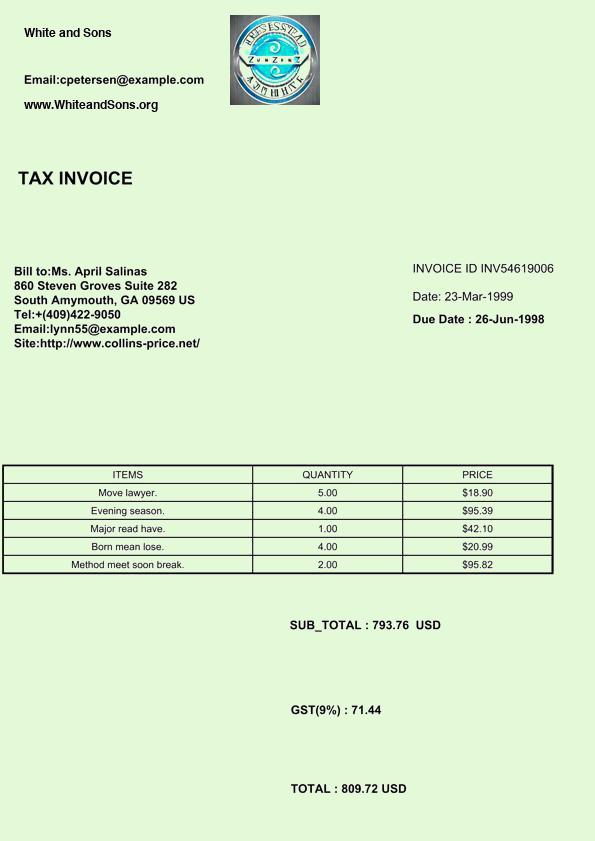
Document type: Invoice